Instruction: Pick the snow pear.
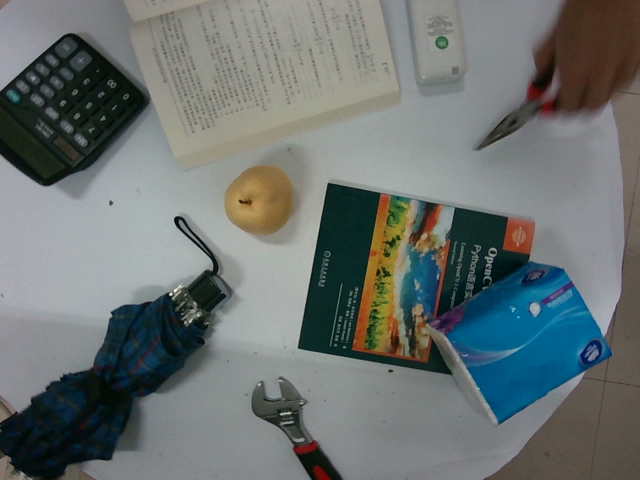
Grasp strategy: vertical